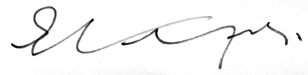
Signature of: yevgeny kibrik